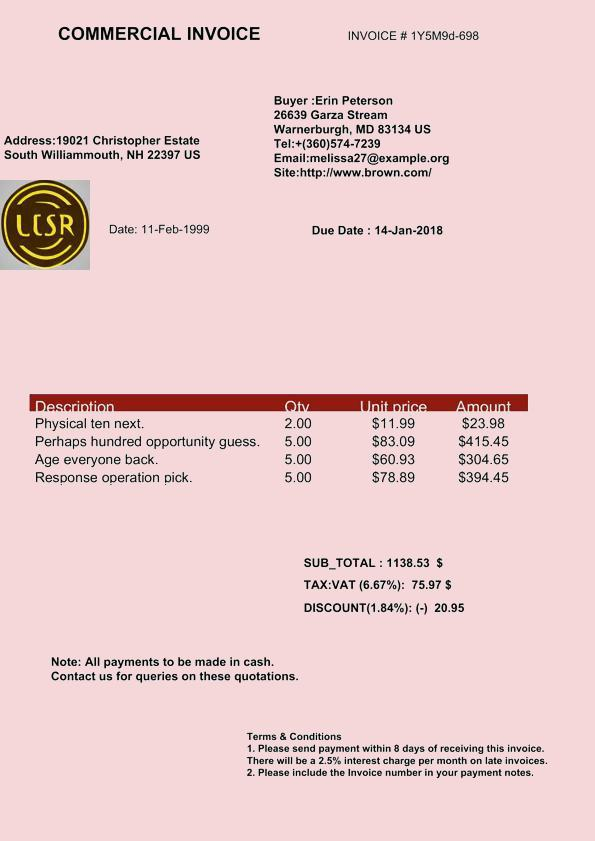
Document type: Invoice